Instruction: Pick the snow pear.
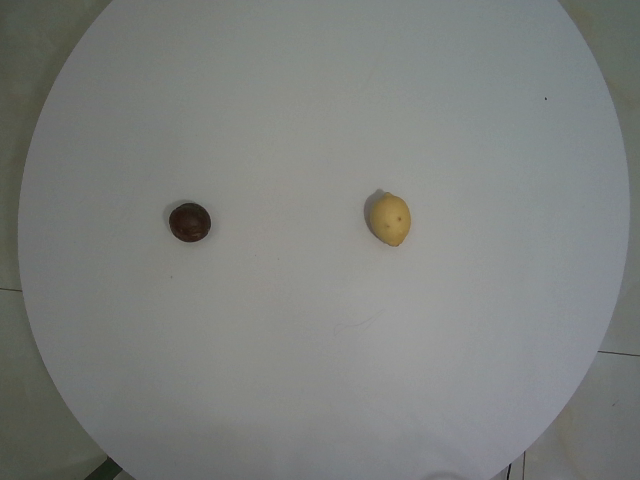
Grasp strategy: vertical